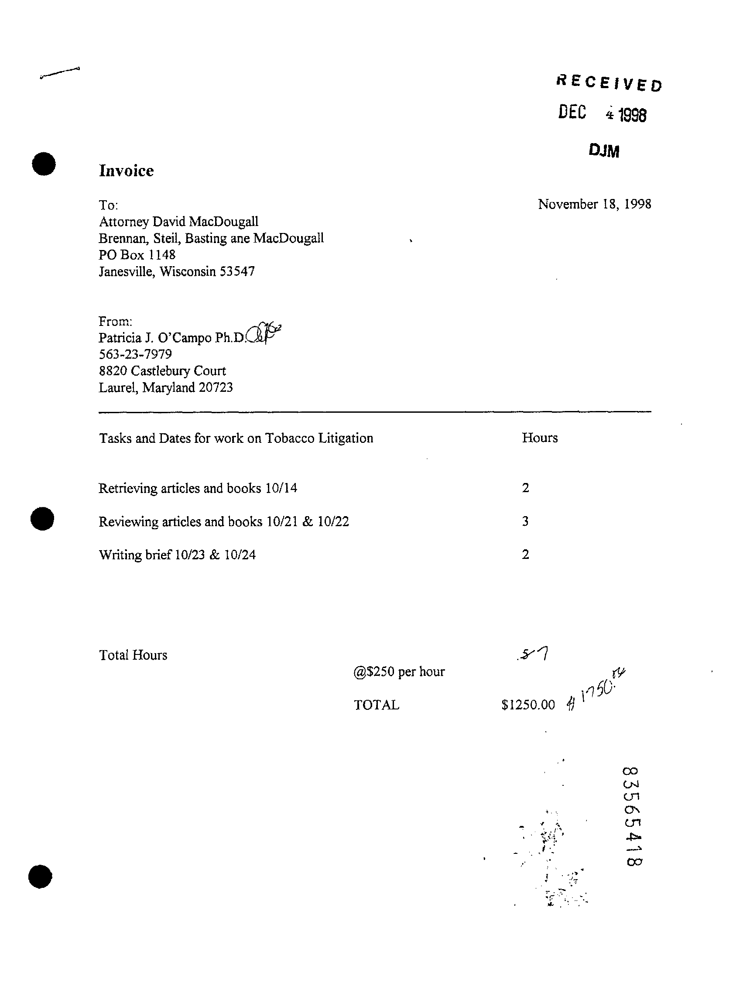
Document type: Invoice